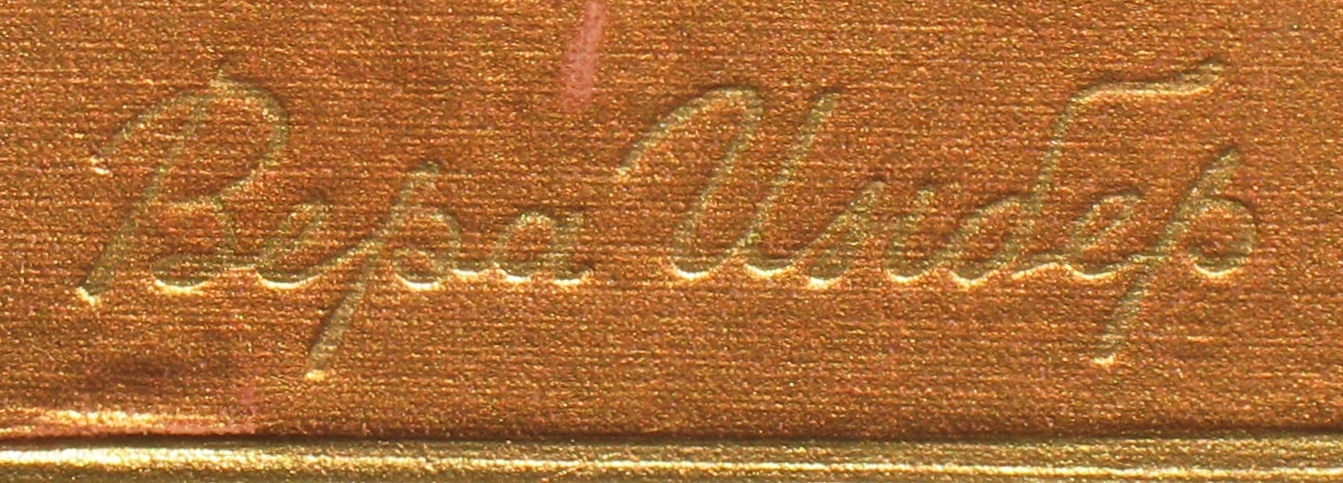
Signature of: vera inber